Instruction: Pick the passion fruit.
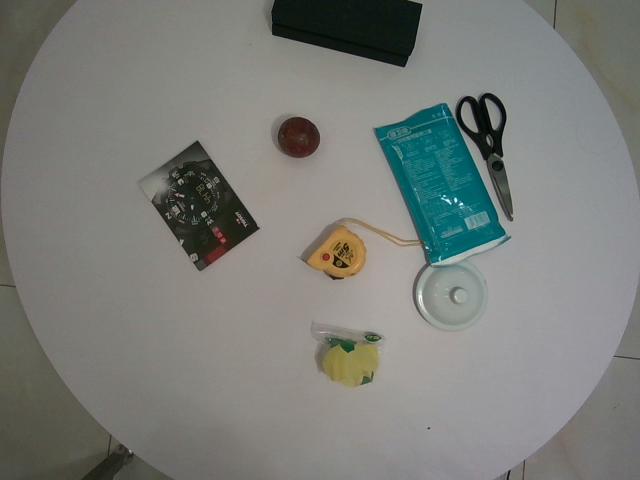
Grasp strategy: vertical